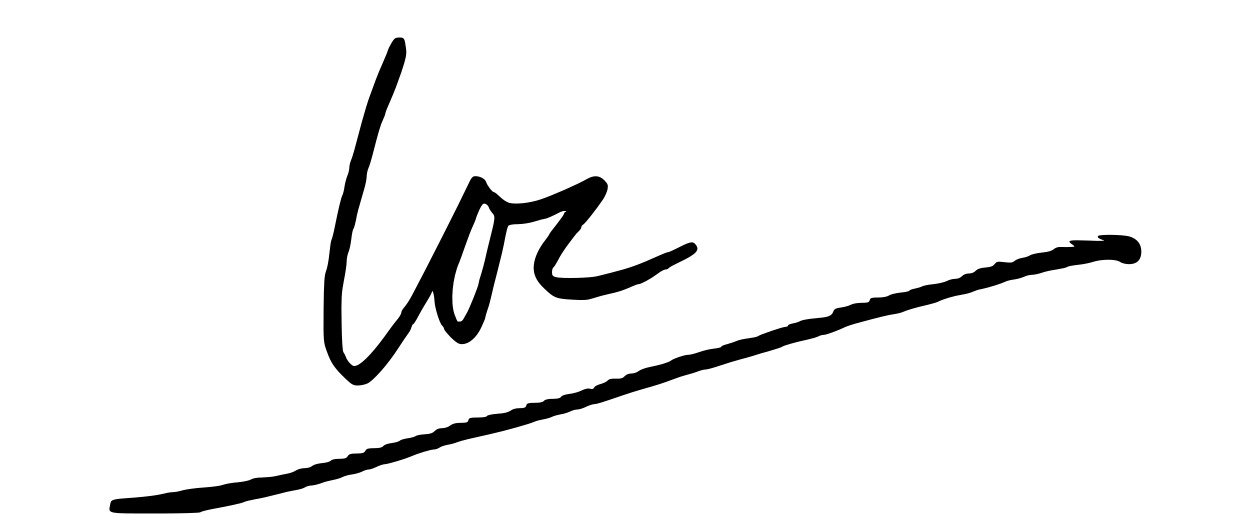
Signature of: nguyen van loc